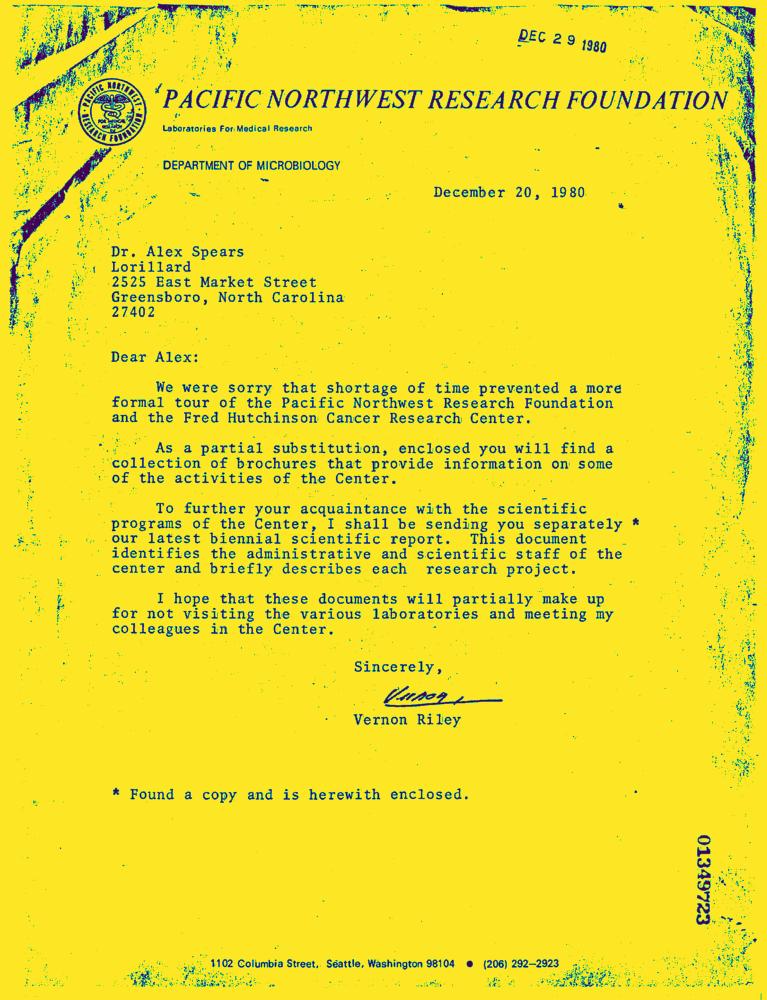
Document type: Letter-Doc